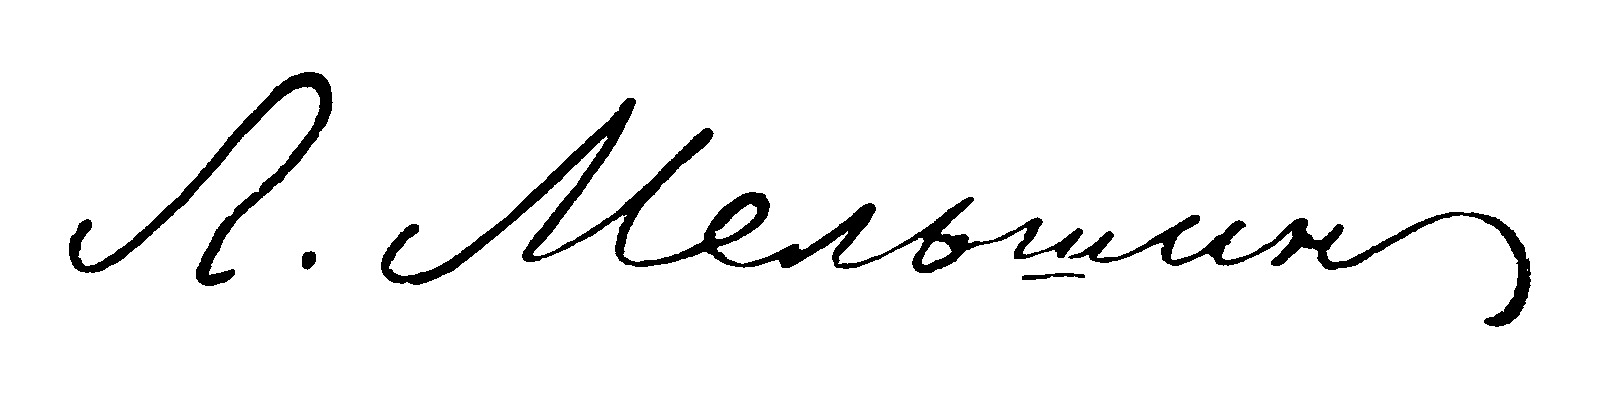
Signature of: pyotr yakubovich